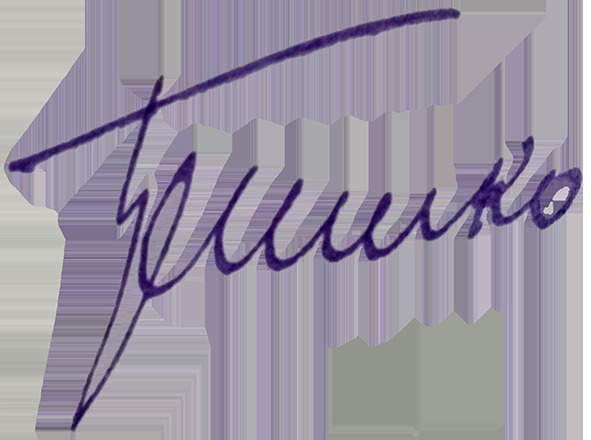
Signature of: grigorij griszko